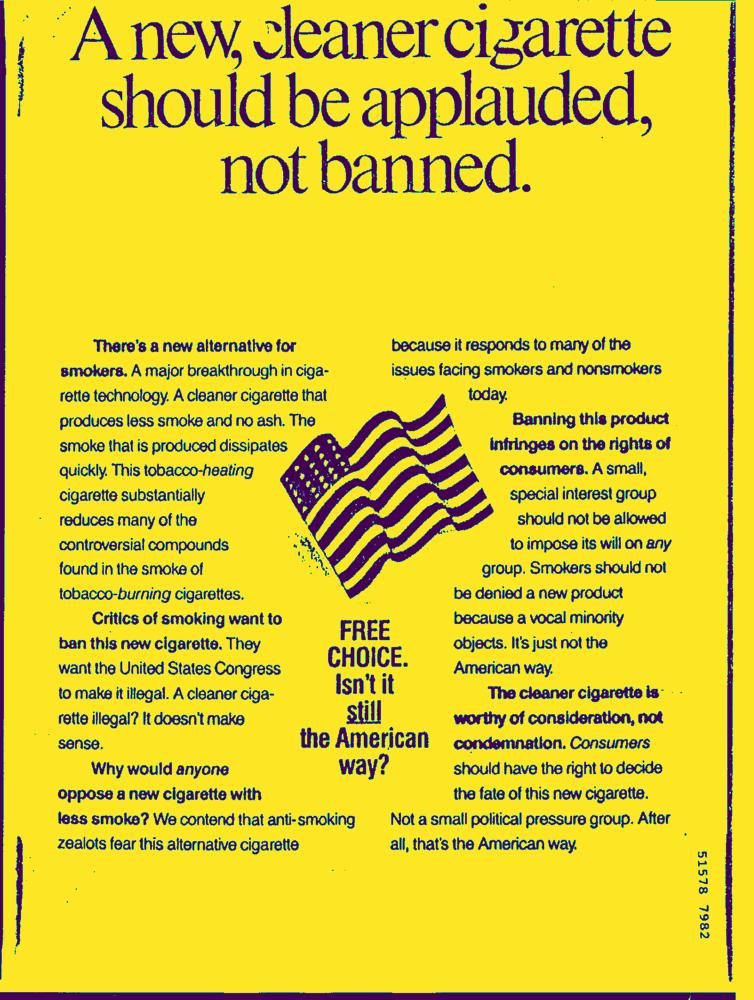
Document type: AD